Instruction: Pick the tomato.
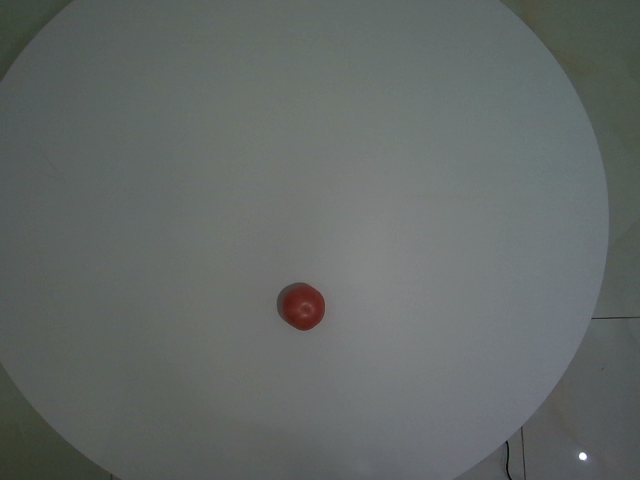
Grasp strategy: vertical